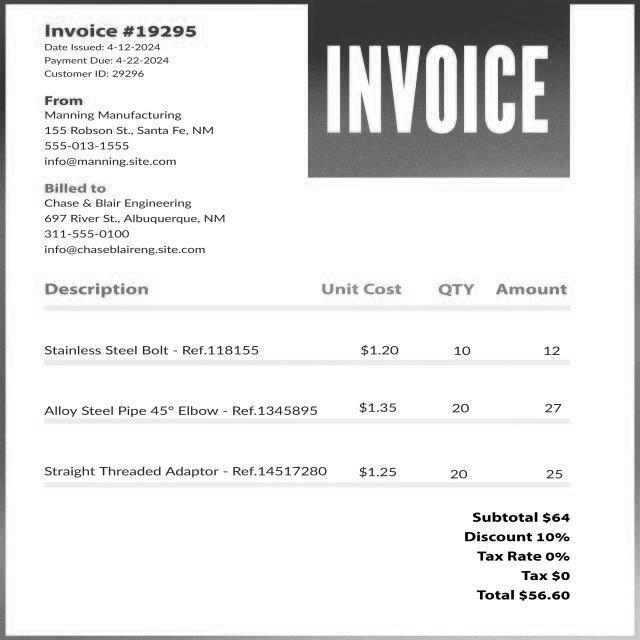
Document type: Invoice